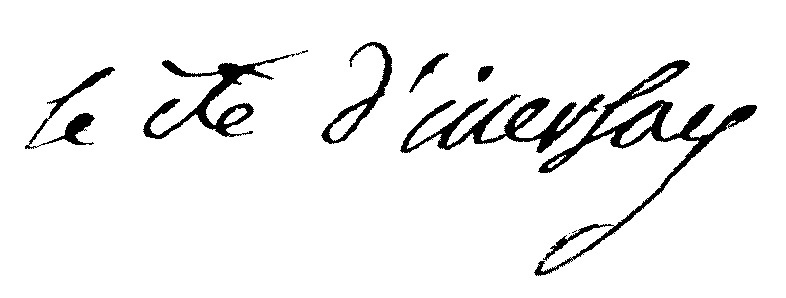
Signature of: philippe jean dominique jouslard d iversay